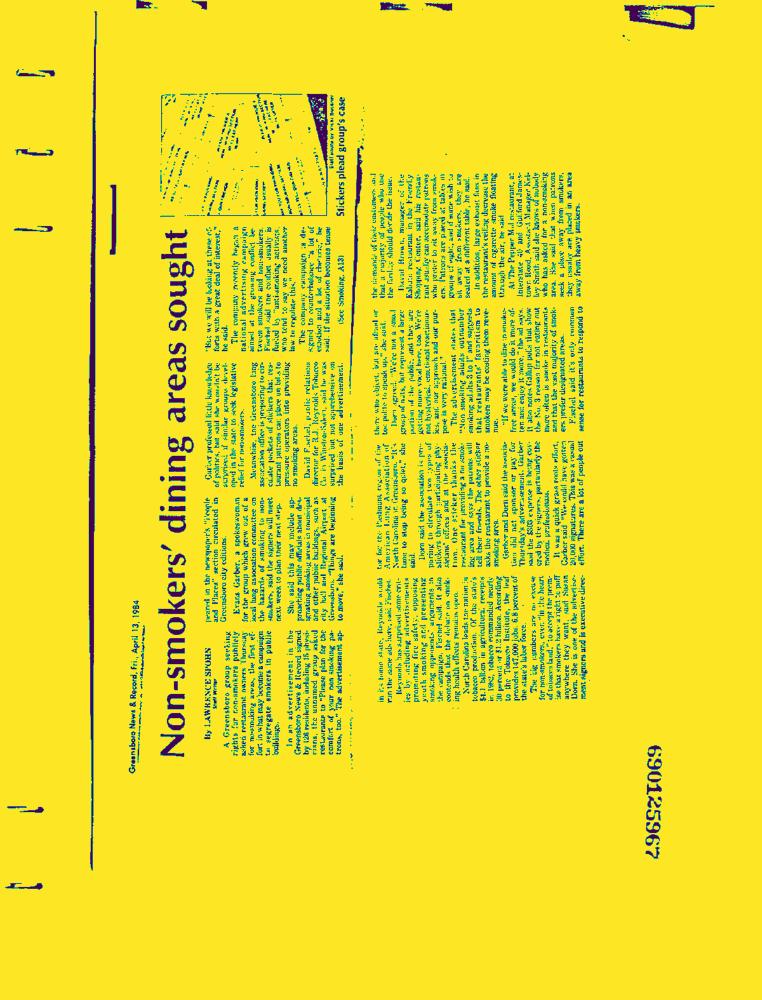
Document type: News-Article